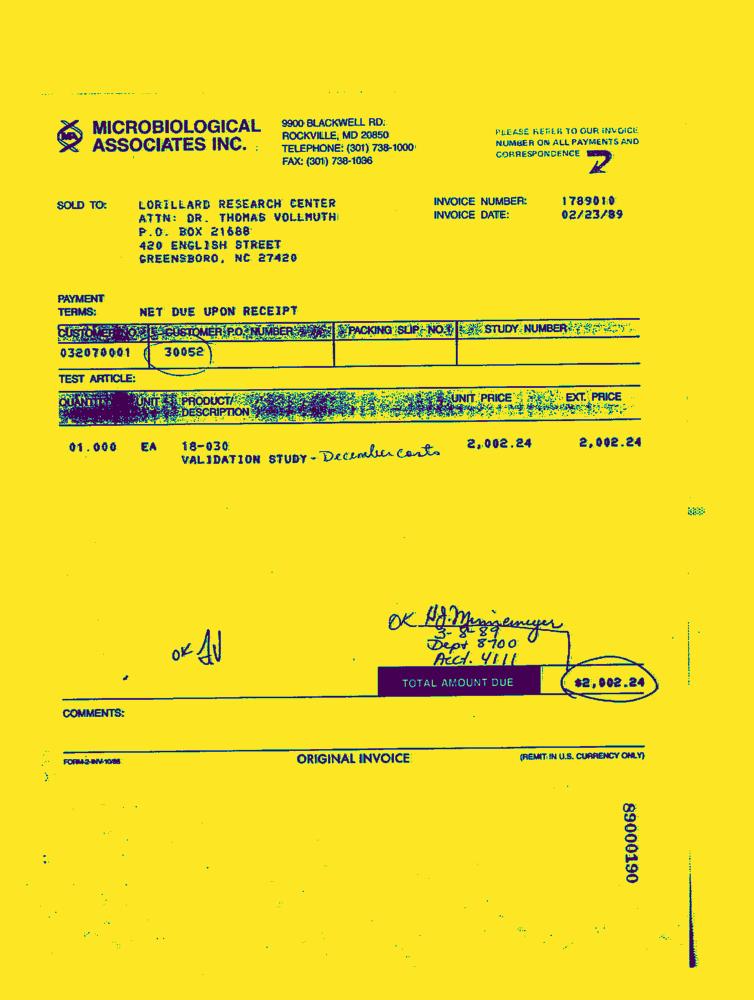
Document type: Invoice-Doc